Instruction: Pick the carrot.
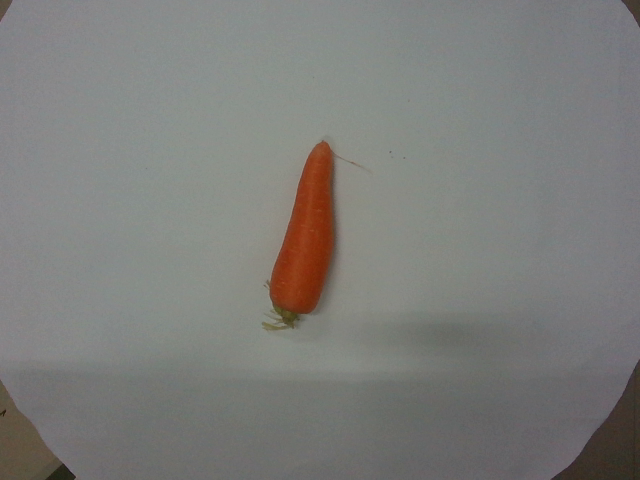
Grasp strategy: vertical